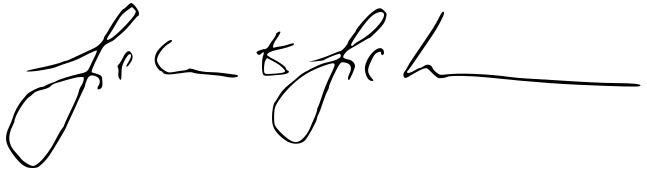
Signature of: gilberto gil